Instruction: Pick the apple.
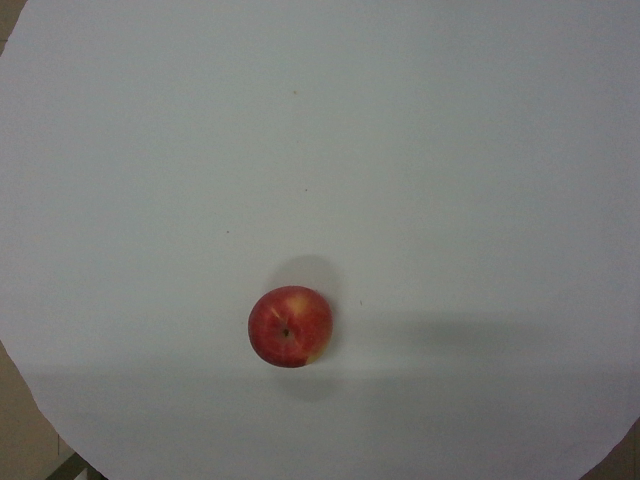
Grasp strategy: vertical